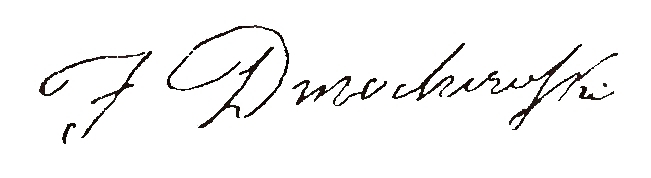
Signature of: franciszek ksawery dmochowski